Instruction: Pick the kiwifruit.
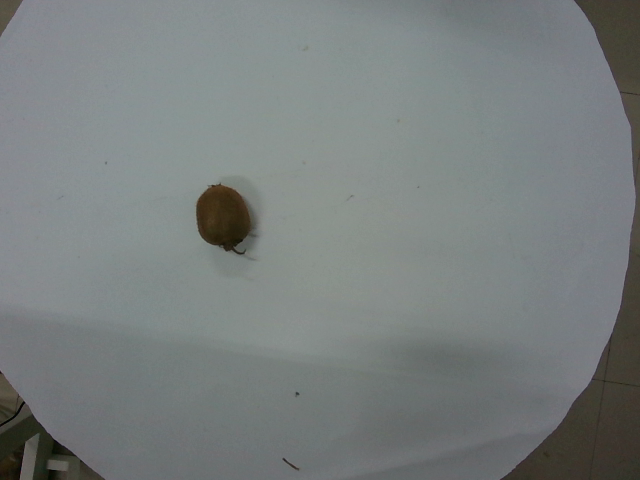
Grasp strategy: vertical